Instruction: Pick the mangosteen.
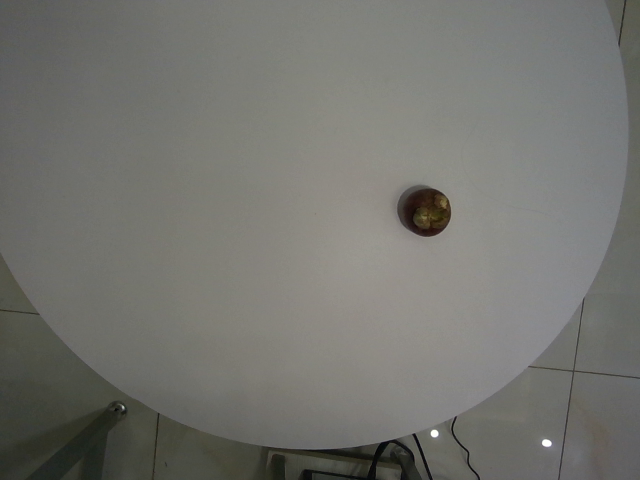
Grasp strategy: vertical